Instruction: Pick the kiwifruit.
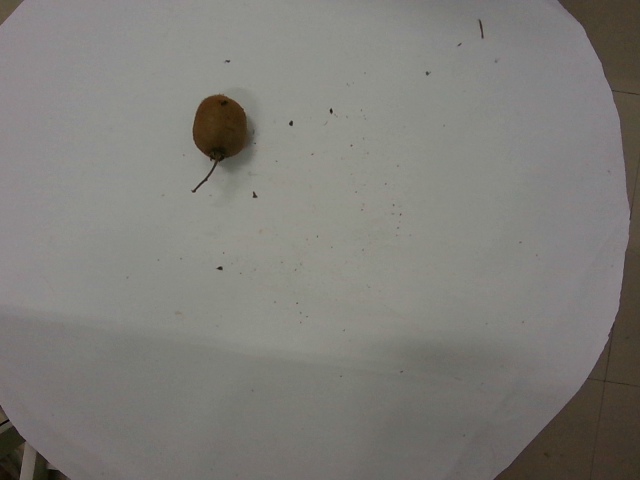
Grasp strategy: vertical